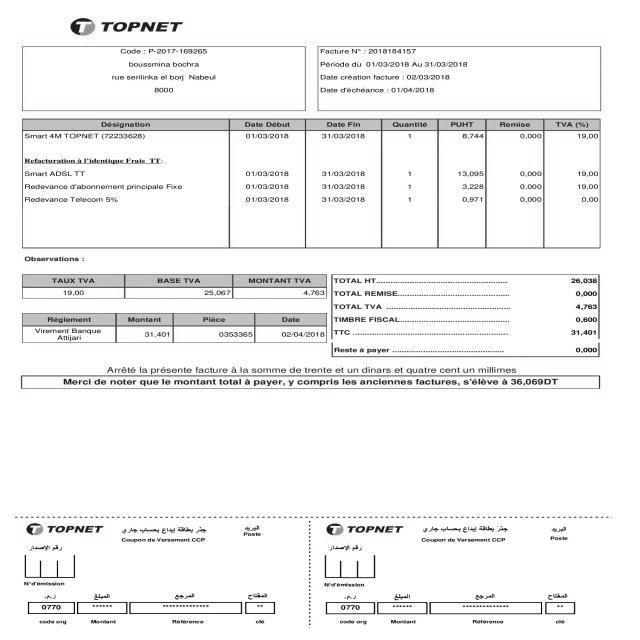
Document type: Invoice